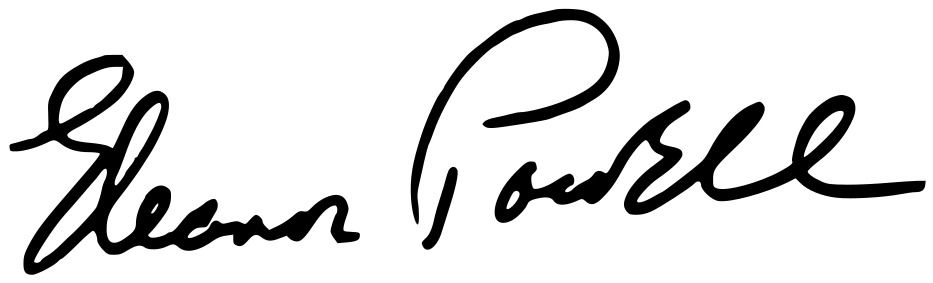
Signature of: eleanor powell